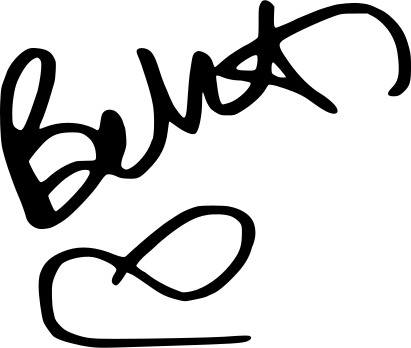
Signature of: behati prinsloo